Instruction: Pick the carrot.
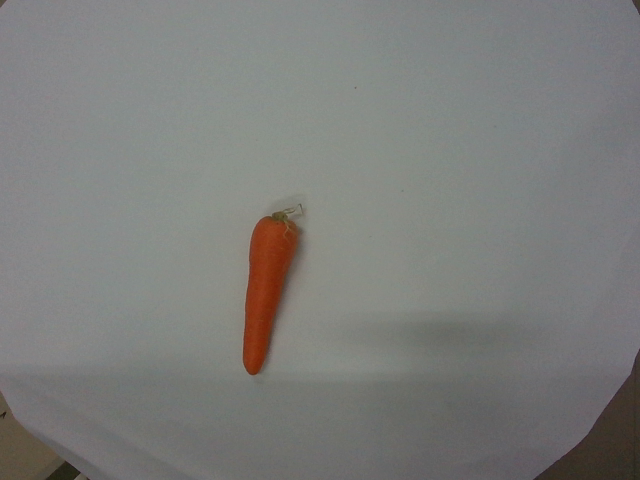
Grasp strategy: vertical